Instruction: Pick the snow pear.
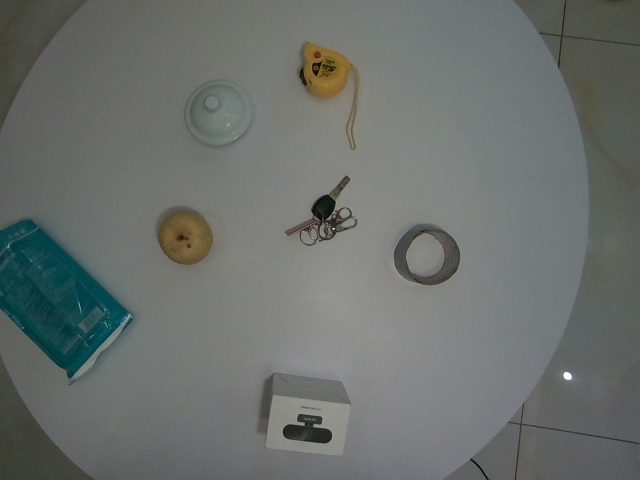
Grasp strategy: vertical